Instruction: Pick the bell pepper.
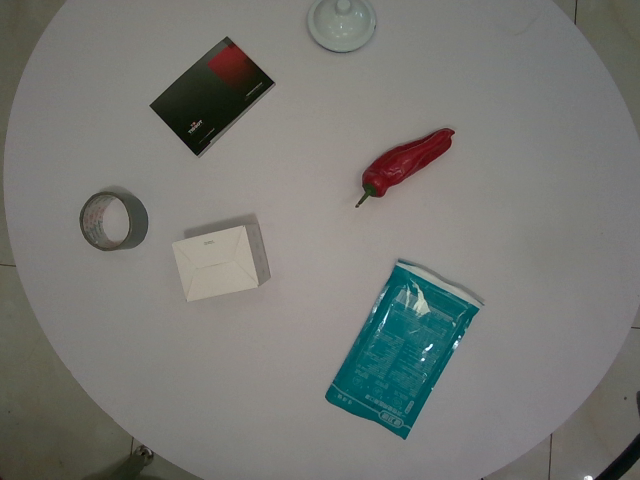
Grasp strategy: vertical